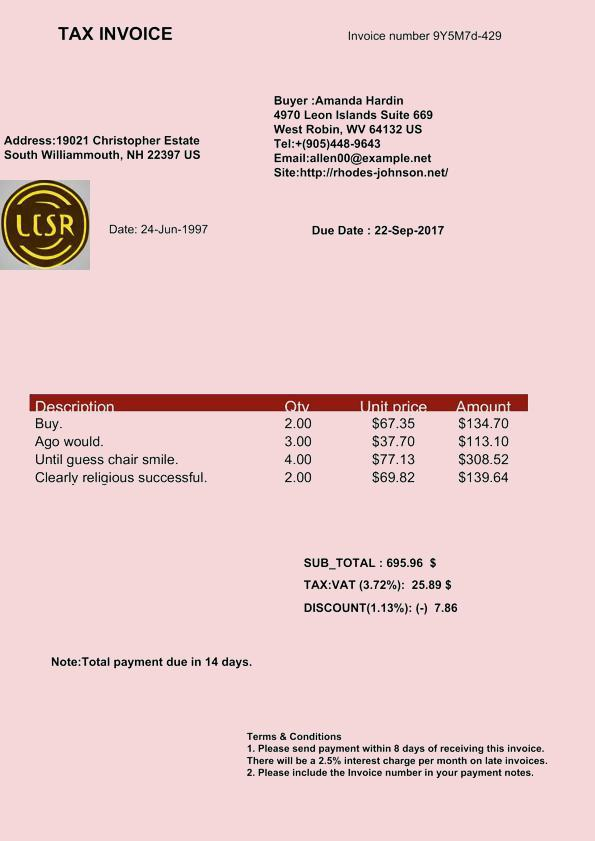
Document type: Invoice